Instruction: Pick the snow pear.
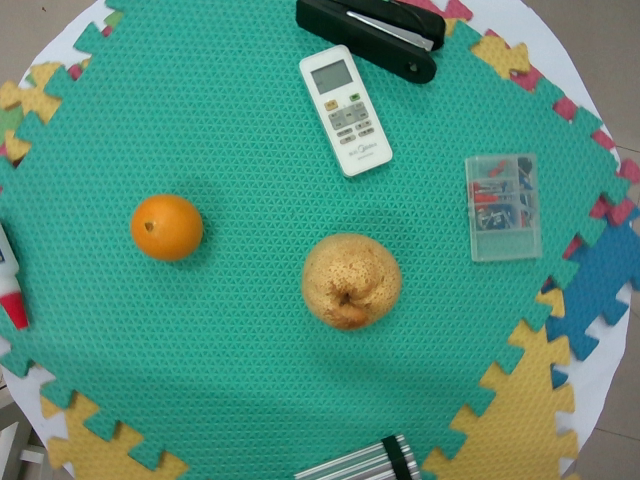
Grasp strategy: vertical